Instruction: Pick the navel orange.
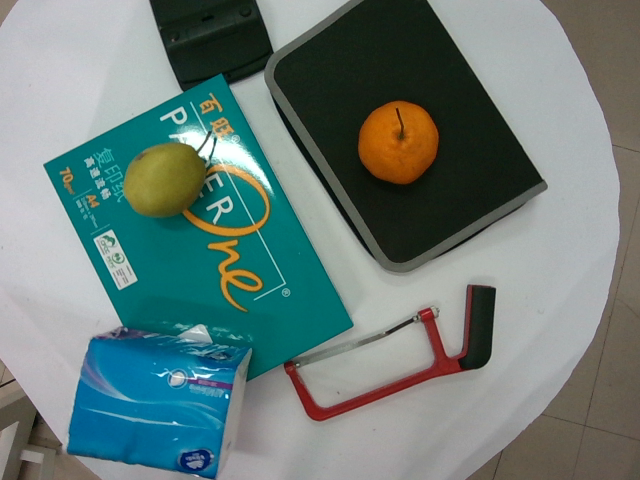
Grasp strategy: vertical